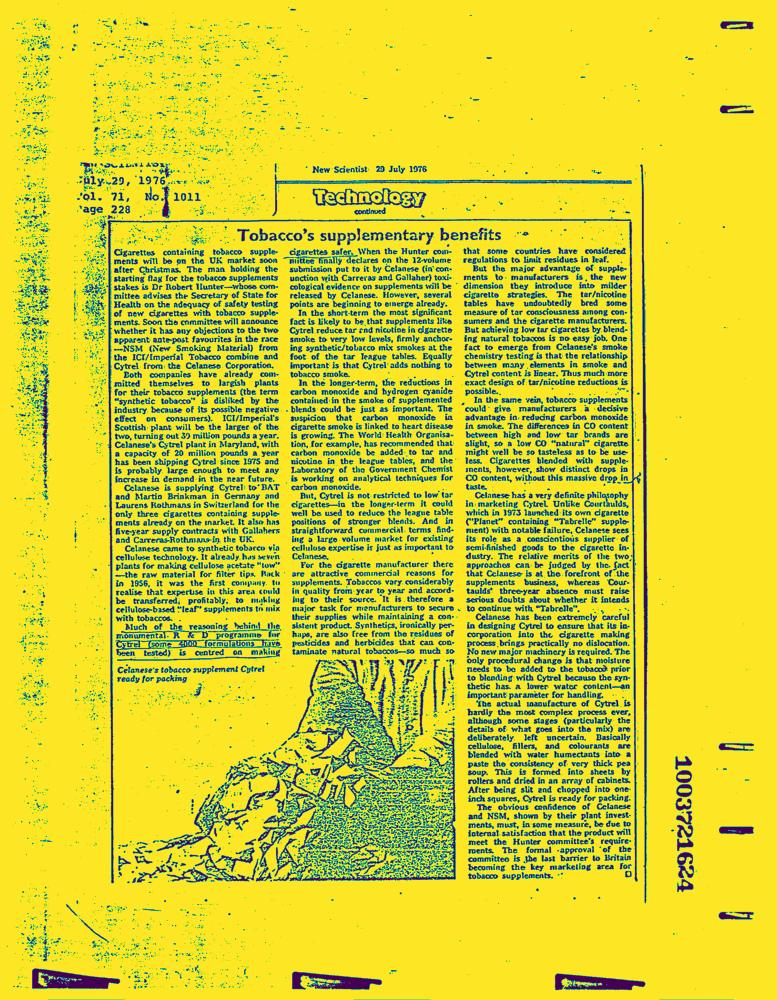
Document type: News-Article